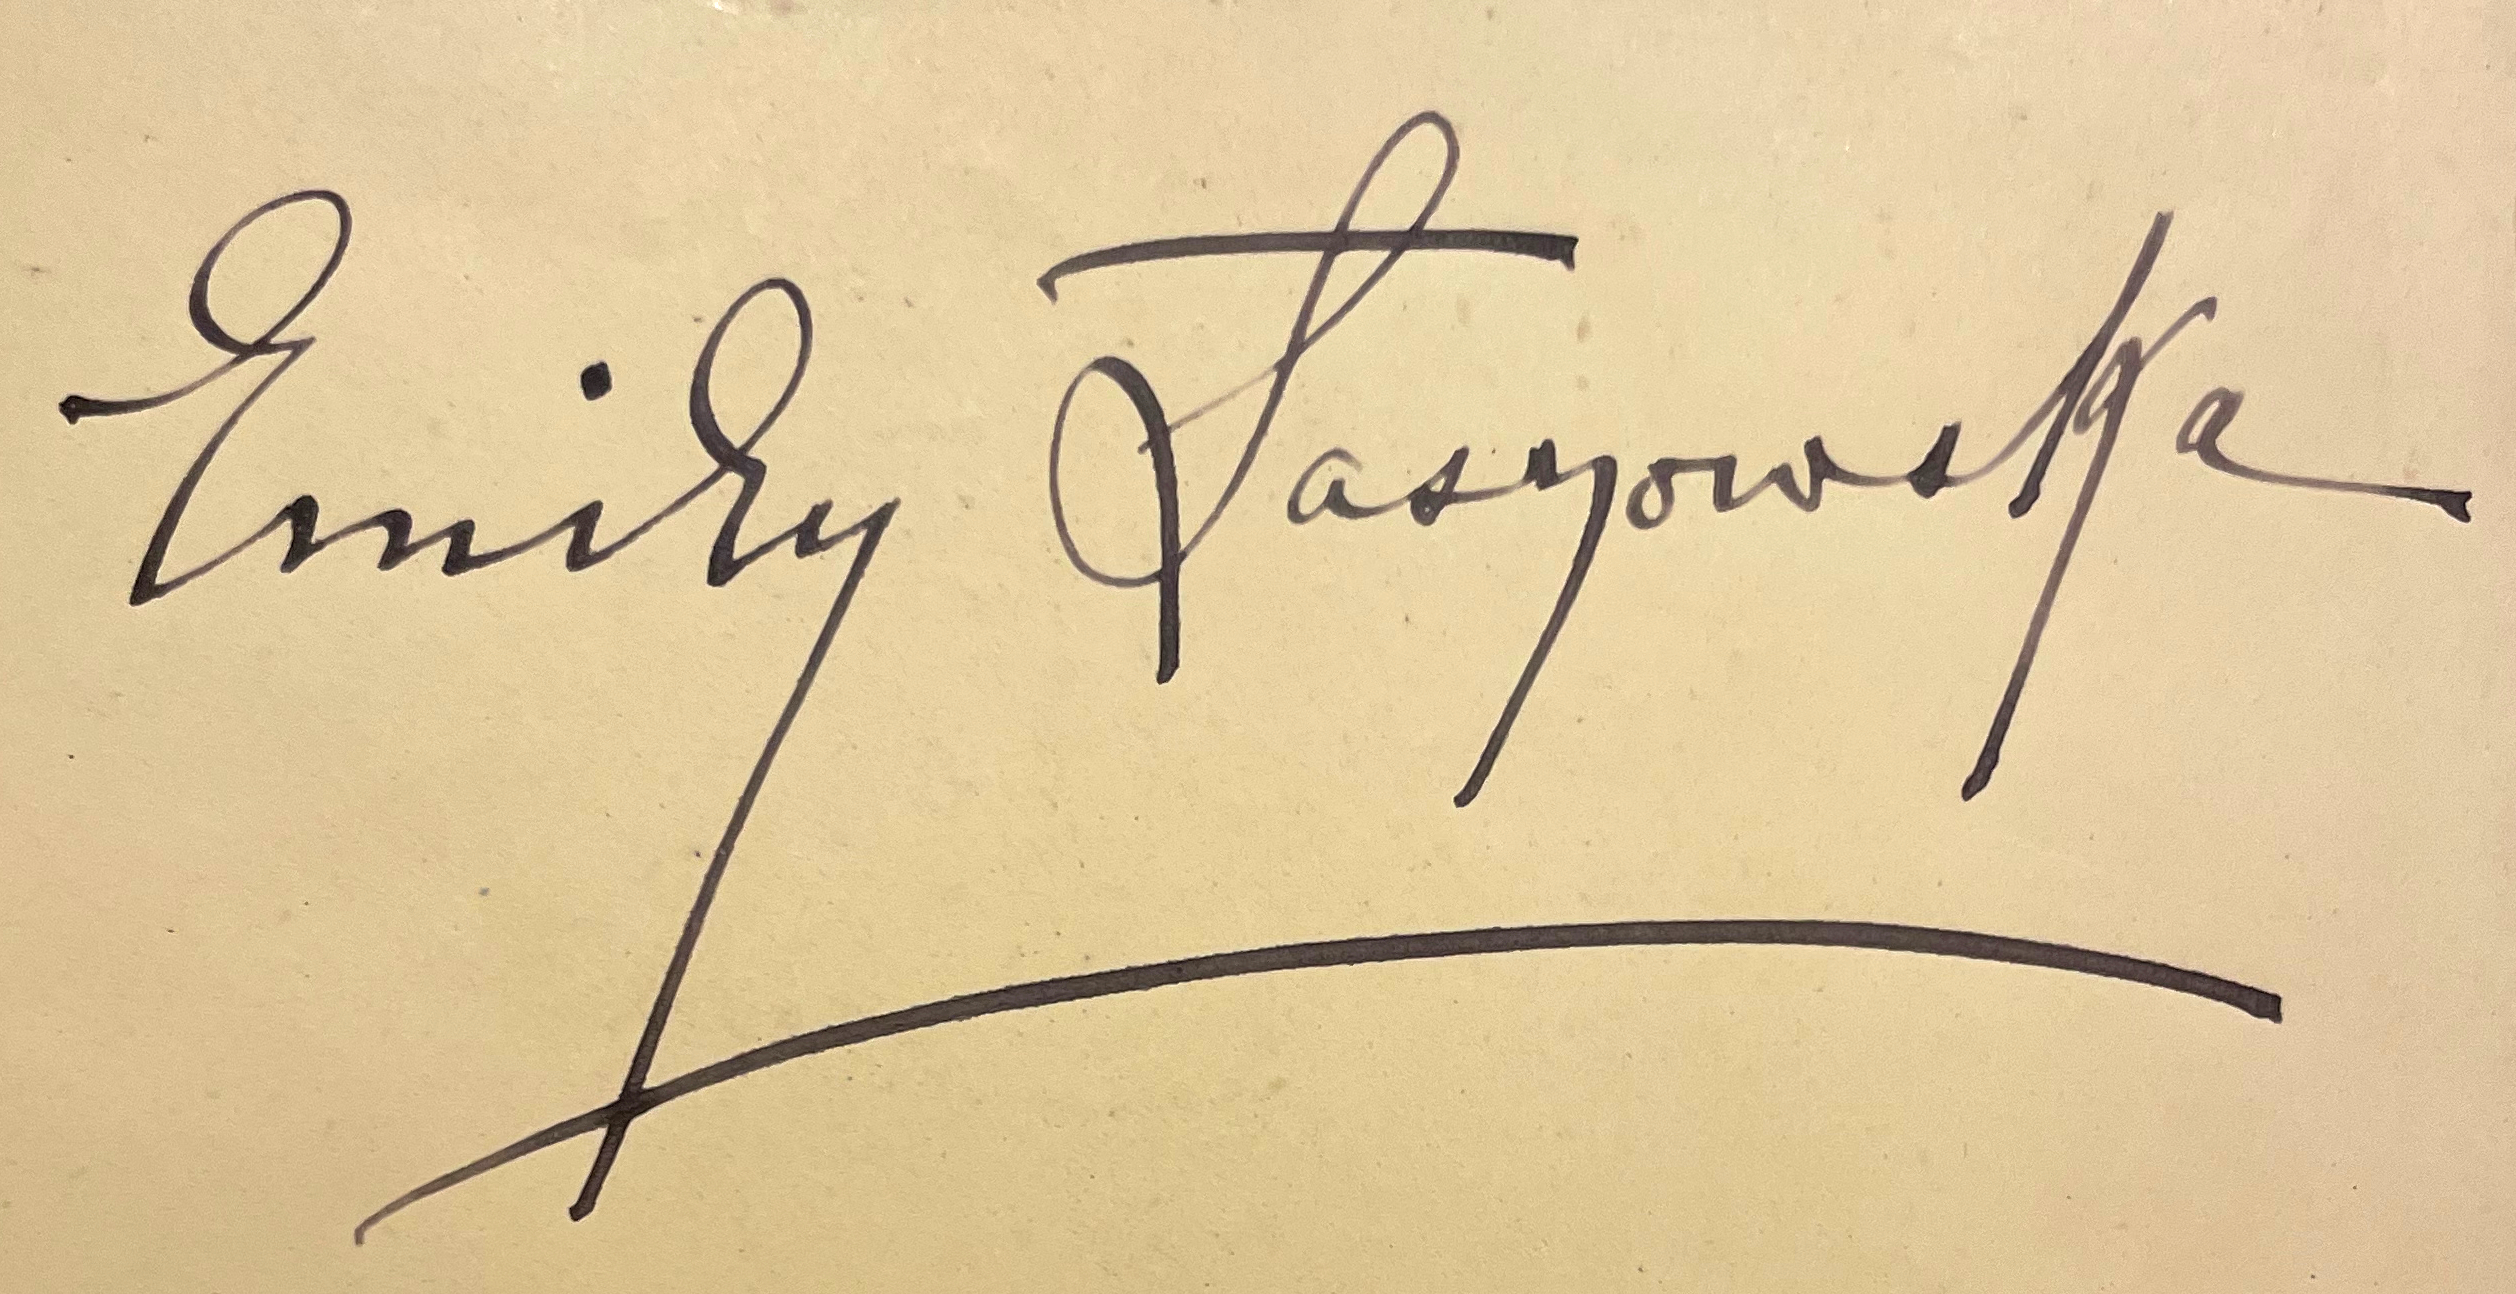
Signature of: emily gerard